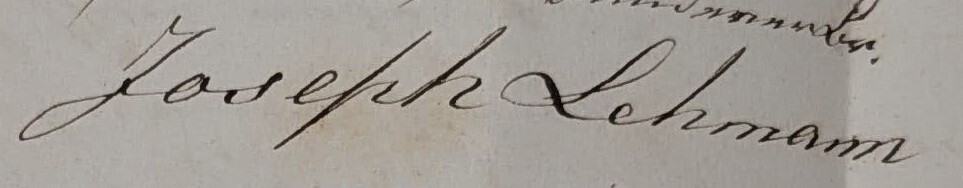
Signature of: q123420355